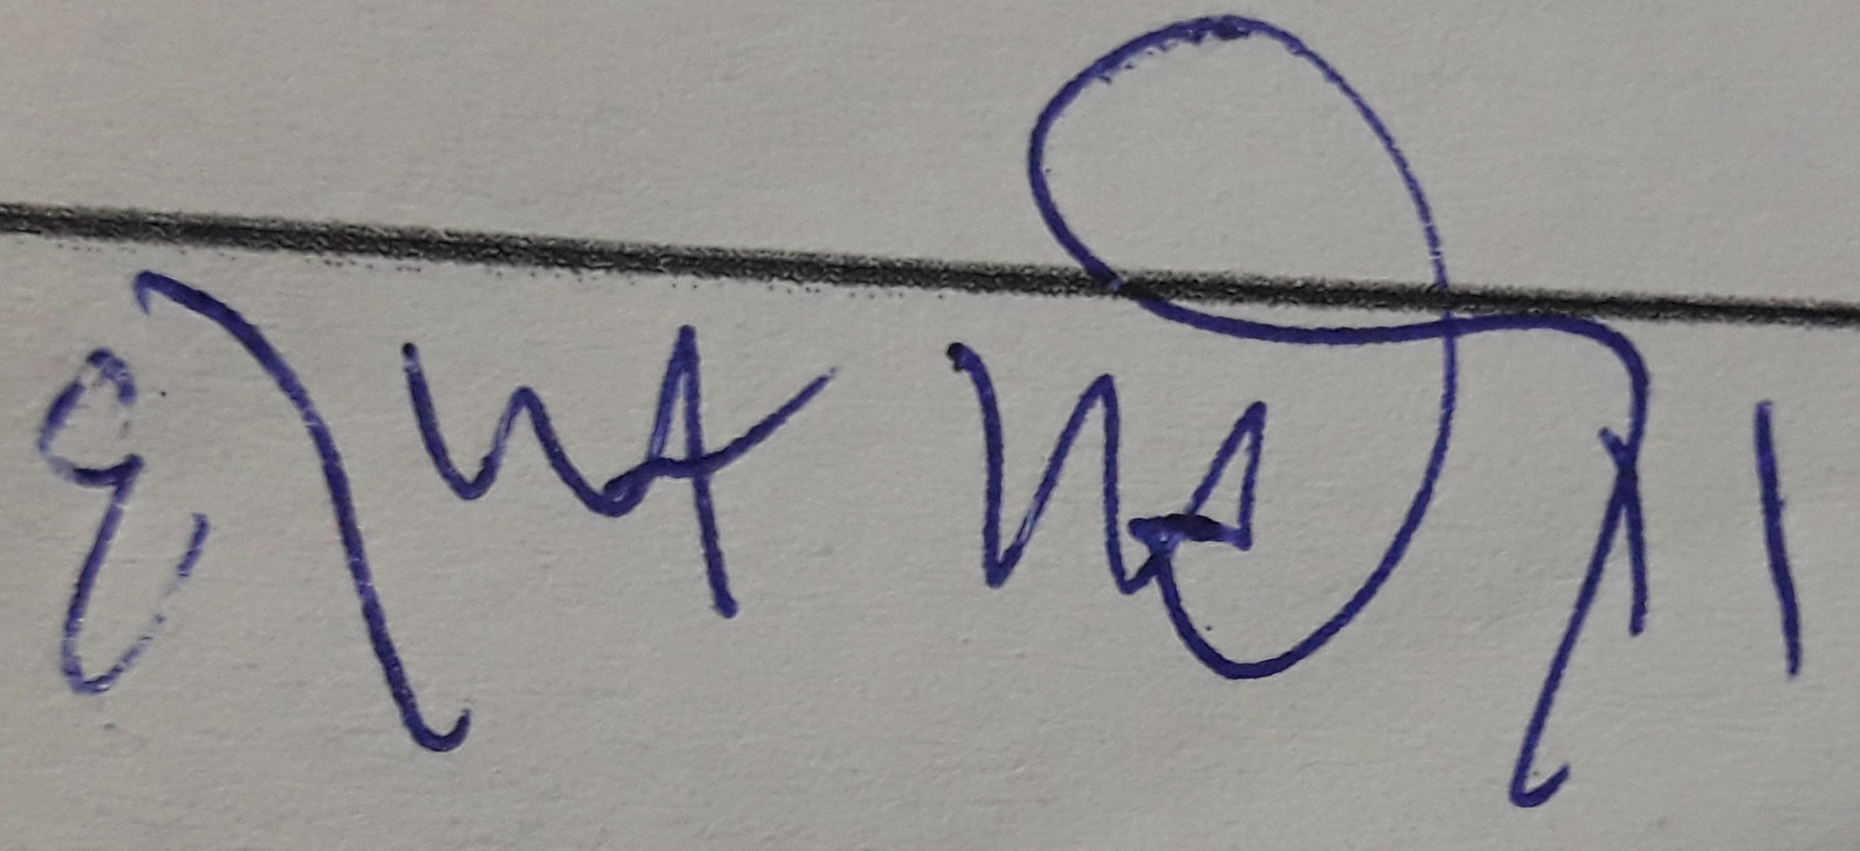
Signature of: deepak mehta